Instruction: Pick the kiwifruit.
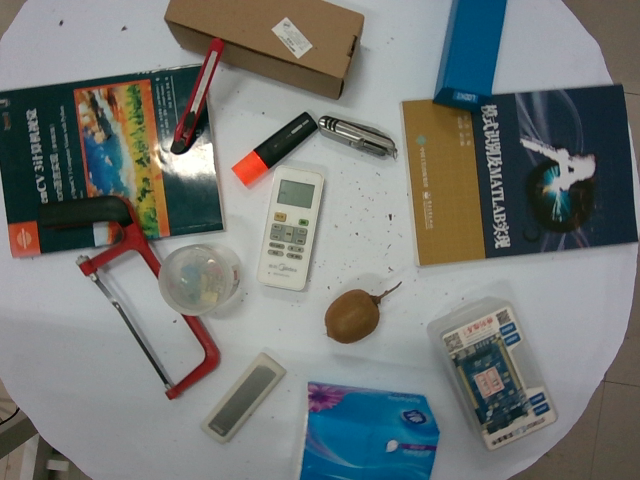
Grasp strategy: vertical